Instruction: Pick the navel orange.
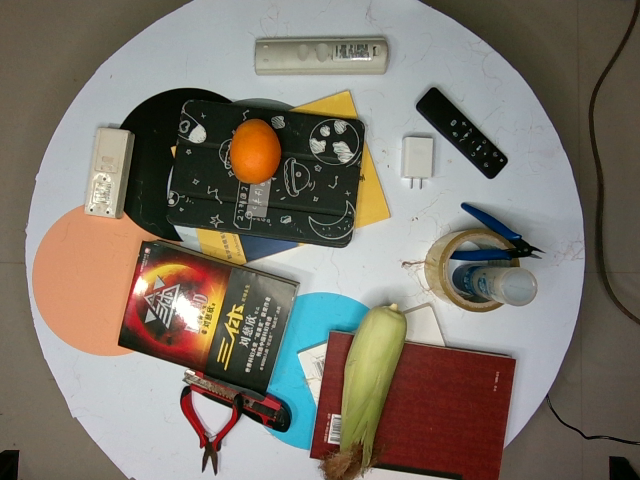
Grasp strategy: vertical